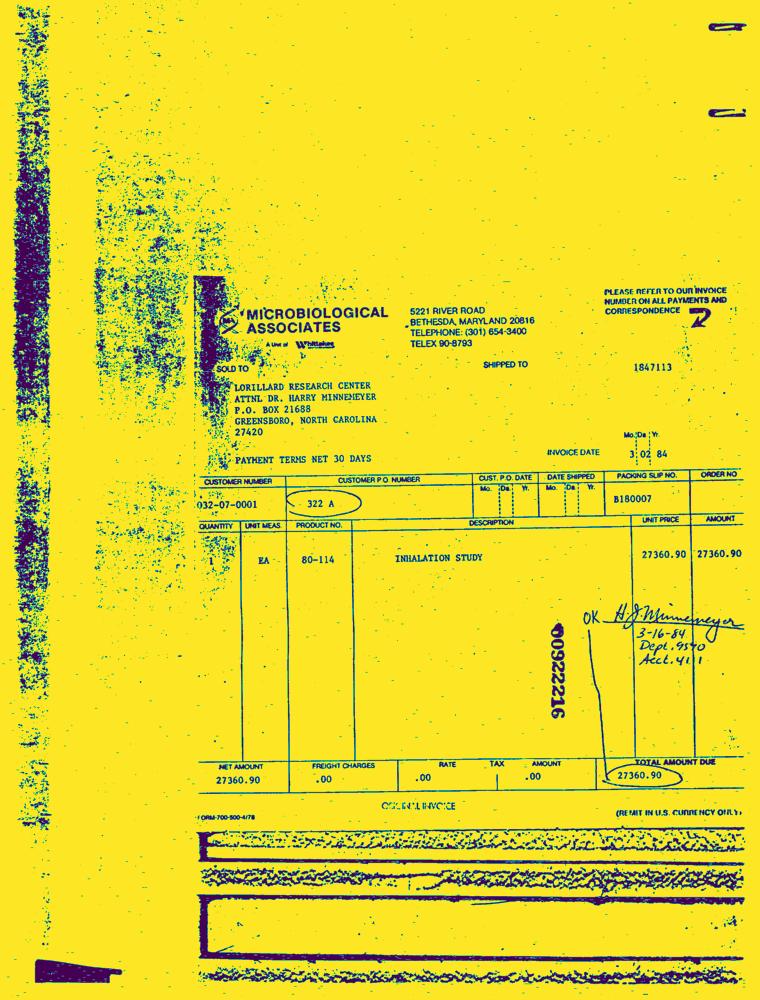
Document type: Invoice-Doc